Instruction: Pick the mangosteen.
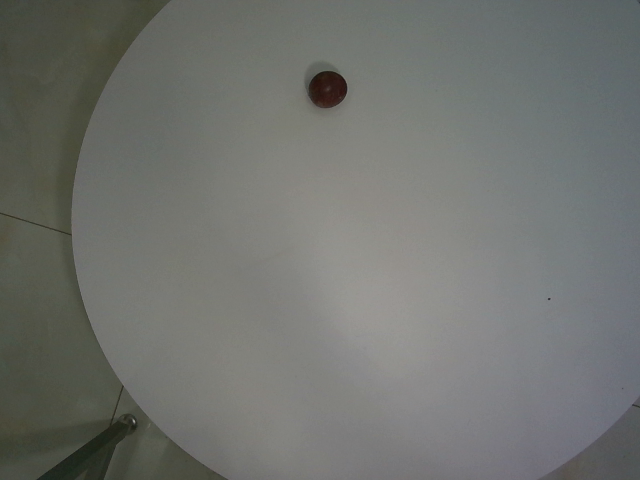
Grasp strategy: vertical